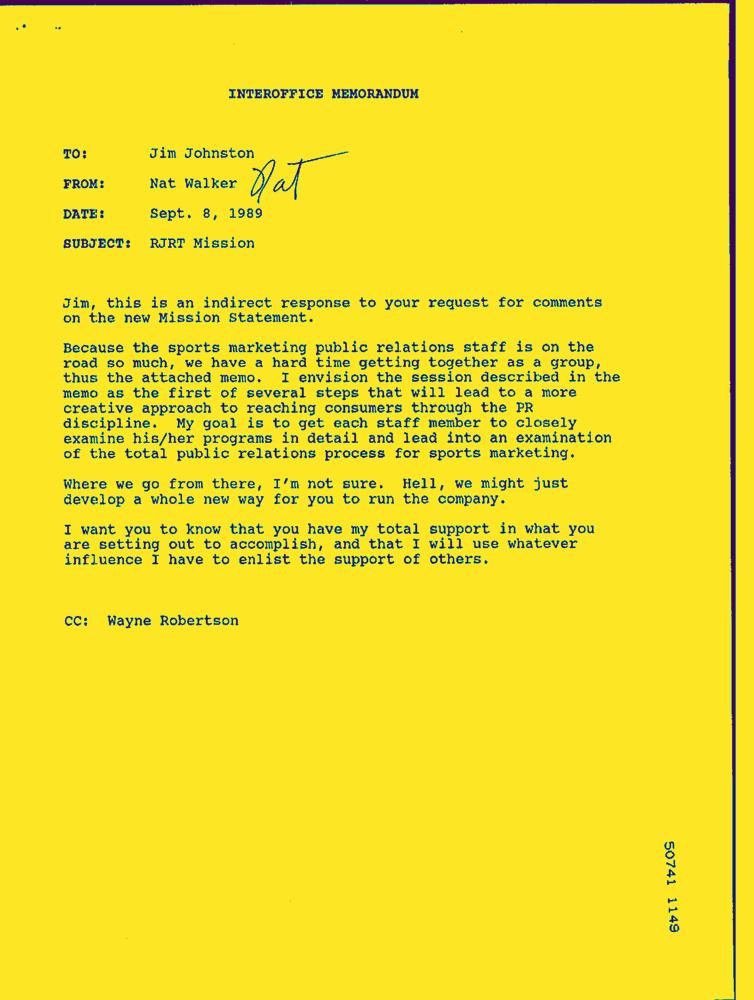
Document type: Letter-Doc